Question: What was observed in the imaging?
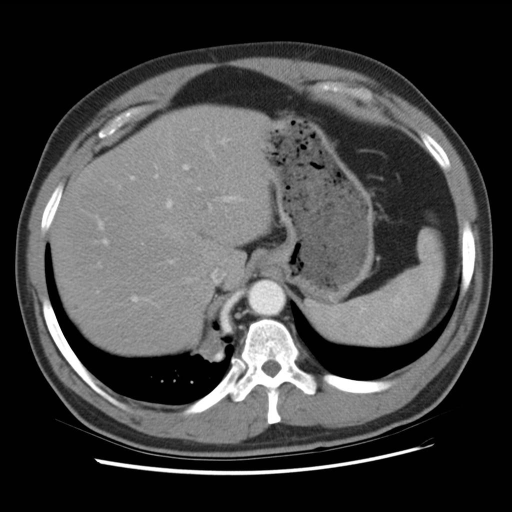
Answer: The imaging shows Non-enhanced virtual colonoscopy images demonstrate a soft tissue density mass within the right lower lobe.

Intravenous contrast enhanced CT of the chest demonstrates a well-defined mass within the right lower lobe with an arterial supply arising from the abdominal aorta.  Lung window images demonstrate no air-filled bronchi within the mass.

3D reconstructed image from the Vitrea workstation demonstrates the mass within the right lower lobe adjacent to the right hemi-diaphragm. Intravenous contrast enhanced CT of the chest demonstrates a well-defined mass within the right lower lobe with an arterial supply arising from the abdominal aorta. Lung window images demonstrate no air-filled bronchi within the mass..